Question: What are the imaging findings?
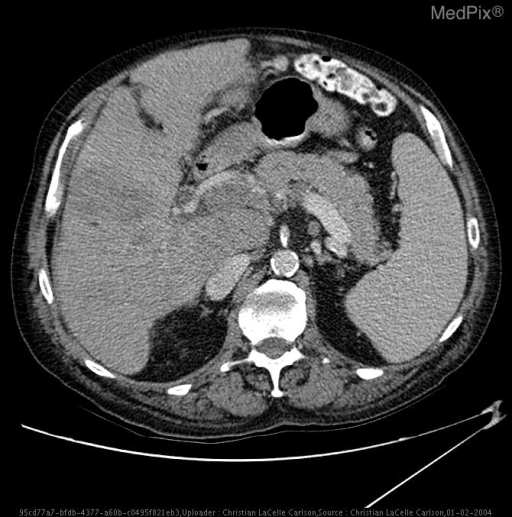
Answer: The imaging shows Near occlusive thrombosis is seen in the main portal vein with complete occlusion of the right portal vein, but trace contrast to the left portal vein.  There is no evidence of enhancement within the thrombus.  These findings suggest a bland thrombus. CT of abdomen with contrast.  Near occlusive thrombosis is seen in the main portal vein with complete occlusion of the right portal vein, but trace contrast to the left portal vein.  There is no evidence of enhancement within the thrombus.  These findings suggest a bland thrombus.  NOte the large hypodense lesion with enhancing septations in the right lobe of the liver worrisome for progression of hepatic malignancy..